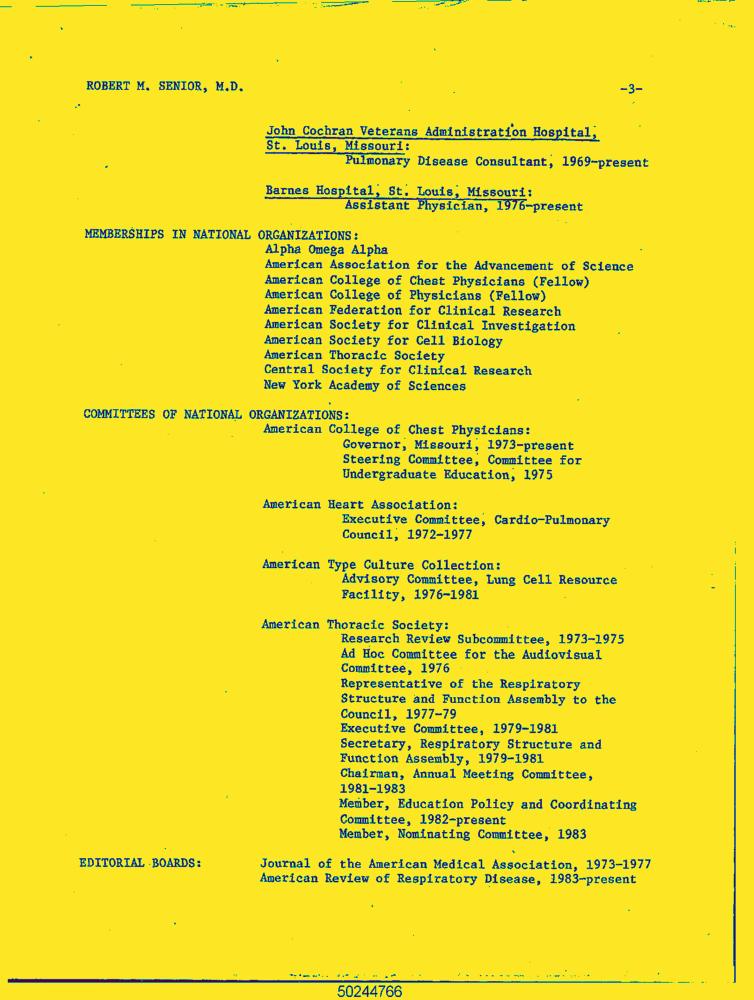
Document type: Resume-Doc